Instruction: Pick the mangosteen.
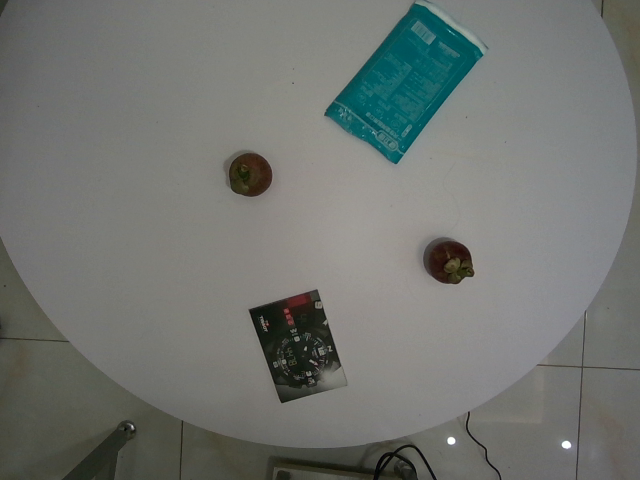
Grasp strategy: vertical